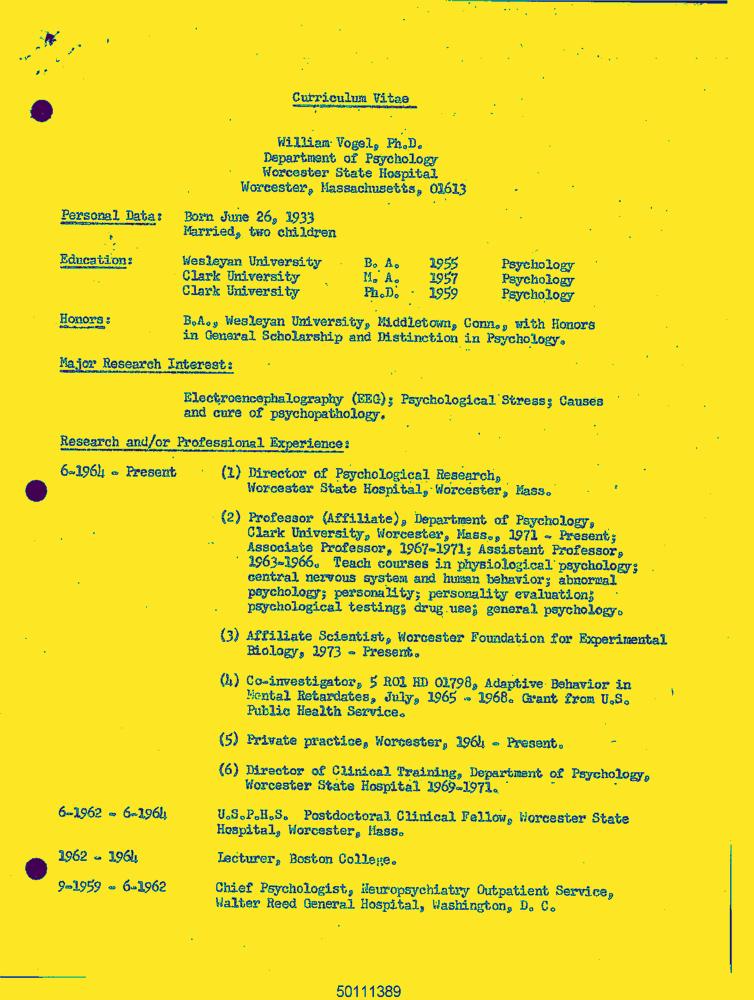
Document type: Resume-Doc